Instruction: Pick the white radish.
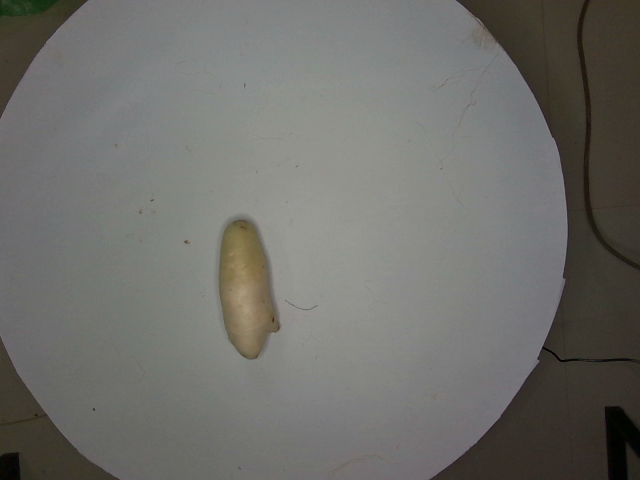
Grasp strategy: vertical